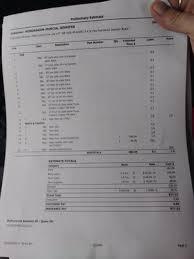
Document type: Invoice